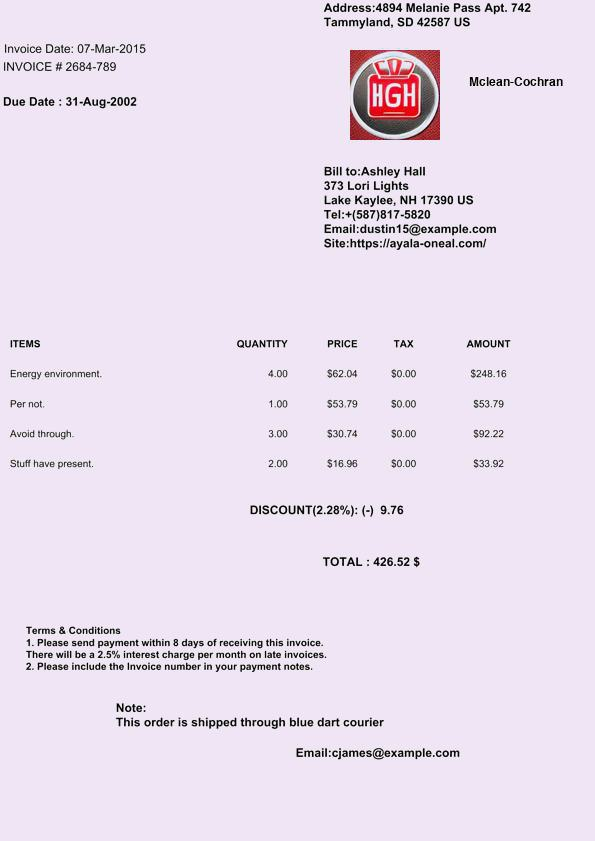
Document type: Invoice